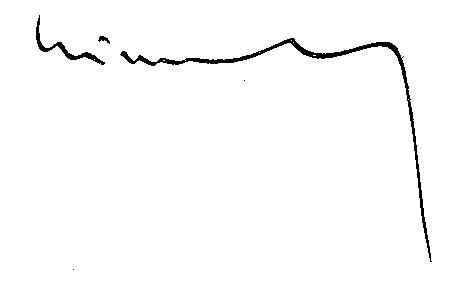
Signature of: étienne clémentel